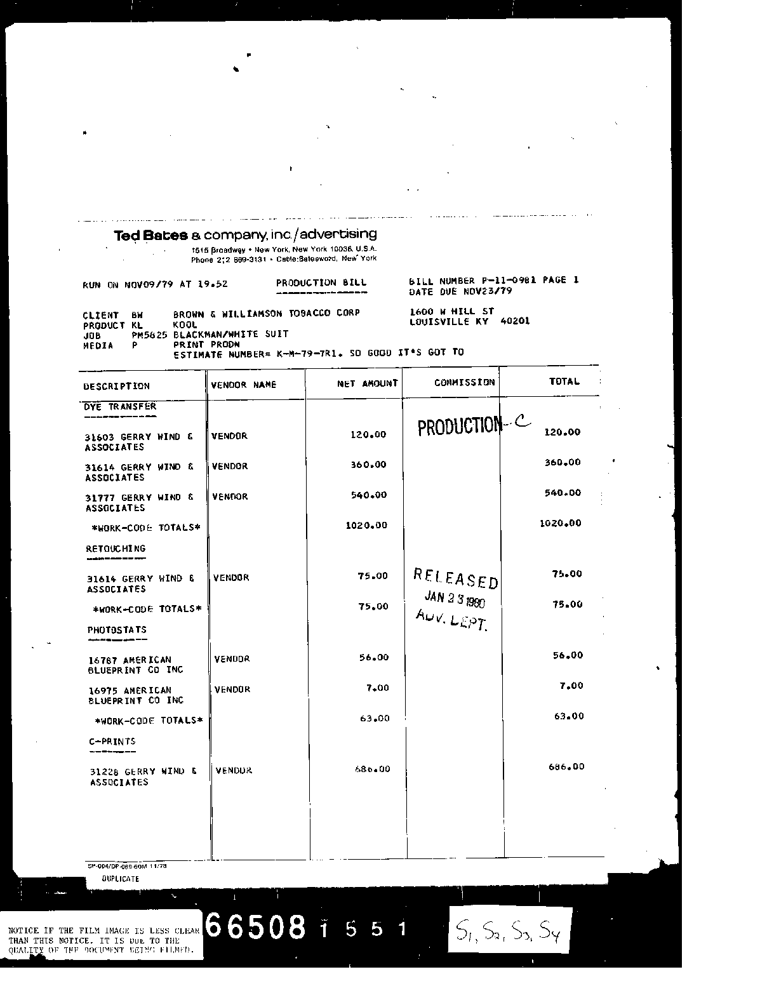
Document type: Invoice